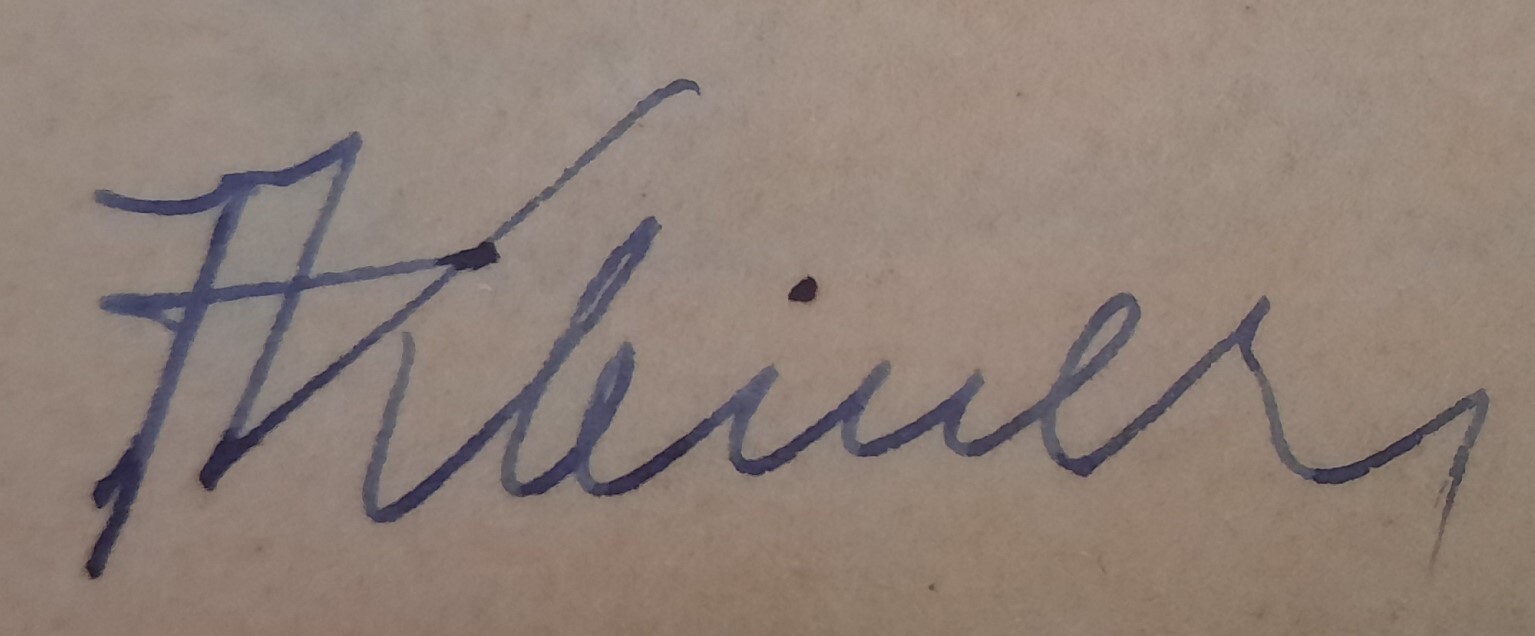
Signature of: františek kleiner